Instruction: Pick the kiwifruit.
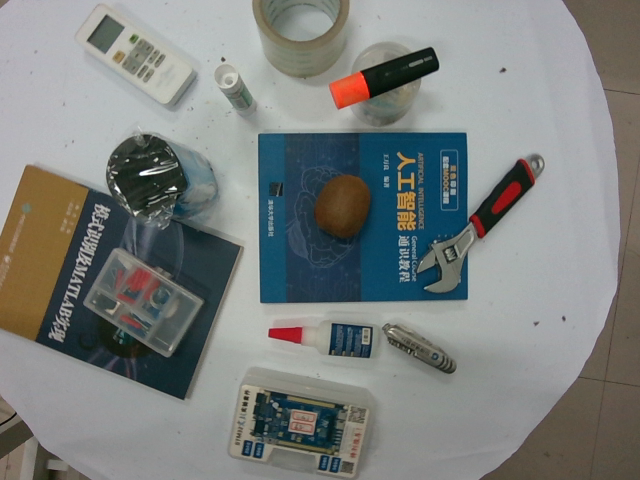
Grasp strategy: vertical